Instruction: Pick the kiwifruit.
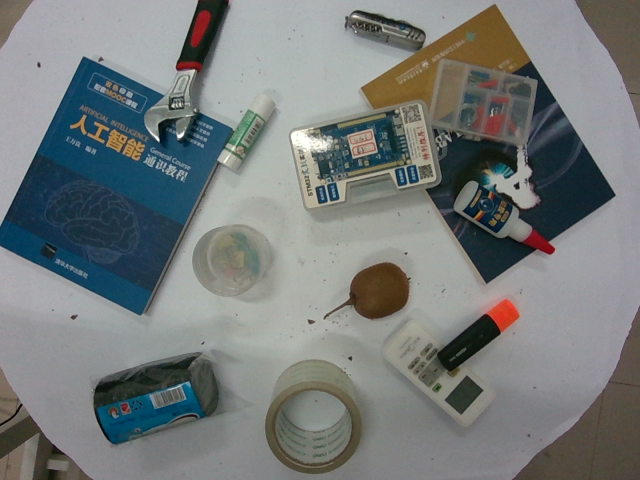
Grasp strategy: vertical